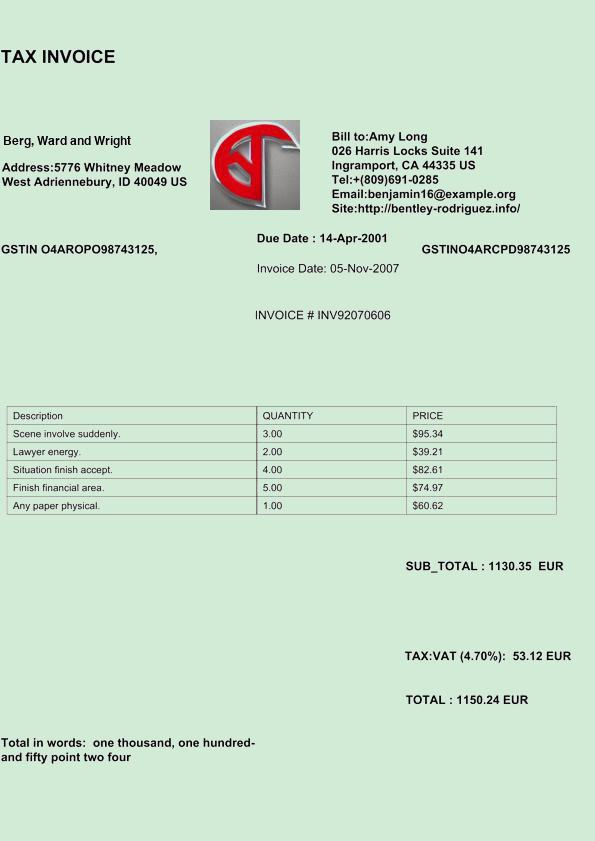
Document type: Invoice